Question: Describe the condition in detail:
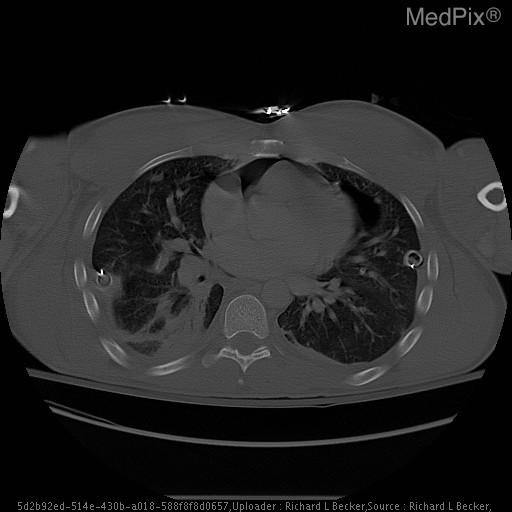
Answer: The disease is discussed as: Pneumopericardium is defined as air with the pericardial sac. It is an uncommon finding and the exact mechanism is still not well understood although it is an associated complication of existing pneumothorax or pneumomediastinum. It may occur in patients with barotrauma seondary to a blast injury or from valsalva maneuver. It can also be idiopathic and should be considered as a potential source of chest pain, especially if no trauma is present. It is important to recognize because it can result in cardiac tamponade for which the treatment is either surgical with needle drainage or close observation because they can spontaneously resolve.